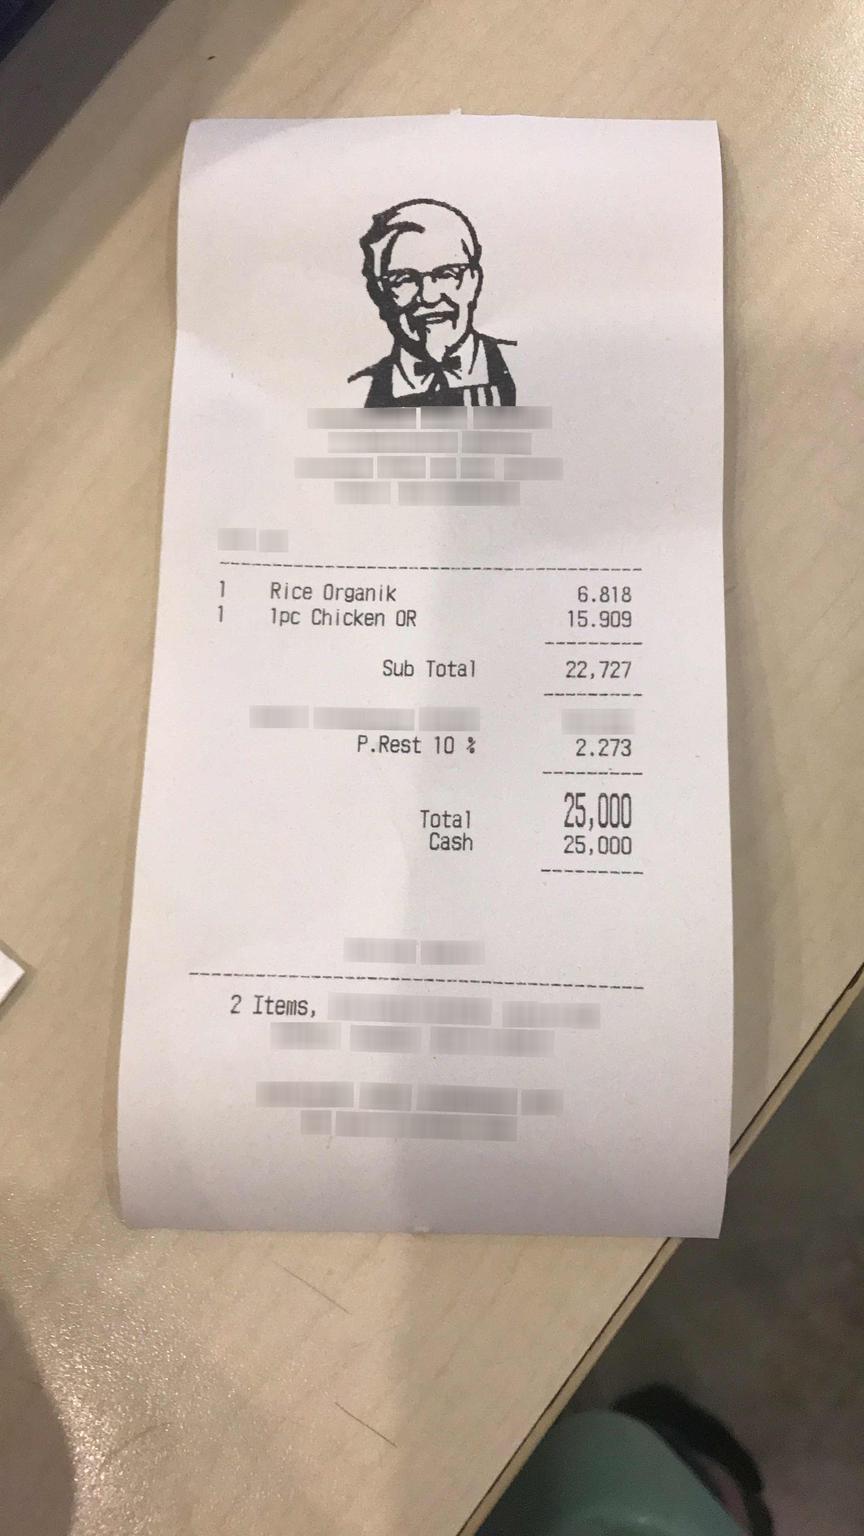
Extraction:
receipt: line_items: name: Rice Organik
price: 6.818
qty: 1
name: 1pc Chicken OR
price: 15.909
qty: 1
subtotal: 22,727
tax: 2.273
total: 25,000